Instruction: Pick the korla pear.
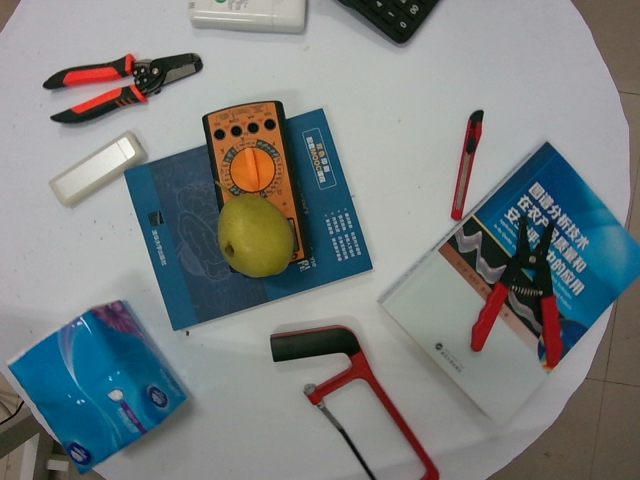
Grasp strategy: vertical